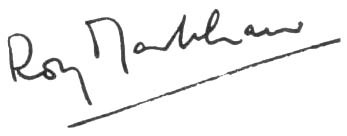
Signature of: roy markham